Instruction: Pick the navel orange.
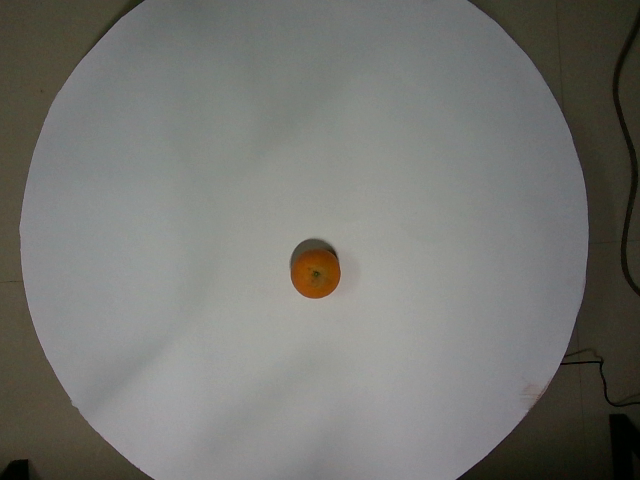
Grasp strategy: vertical